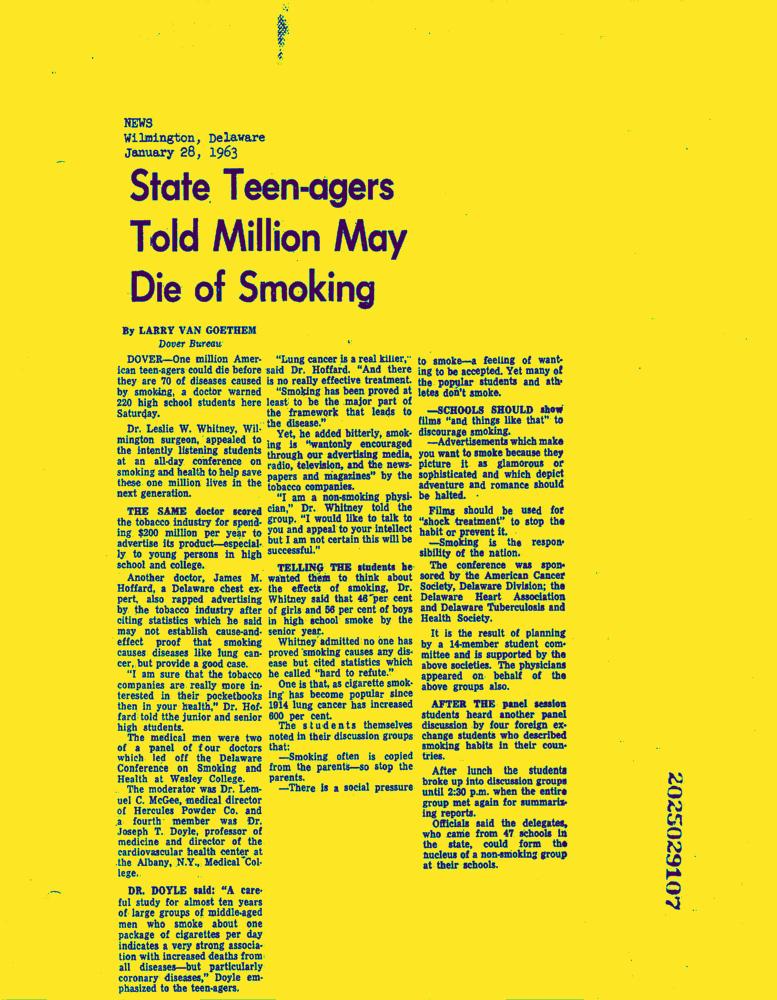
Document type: News-Article